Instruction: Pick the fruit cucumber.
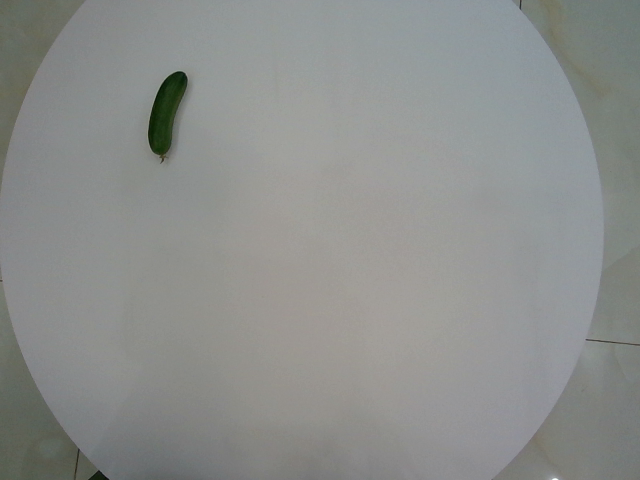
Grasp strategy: vertical